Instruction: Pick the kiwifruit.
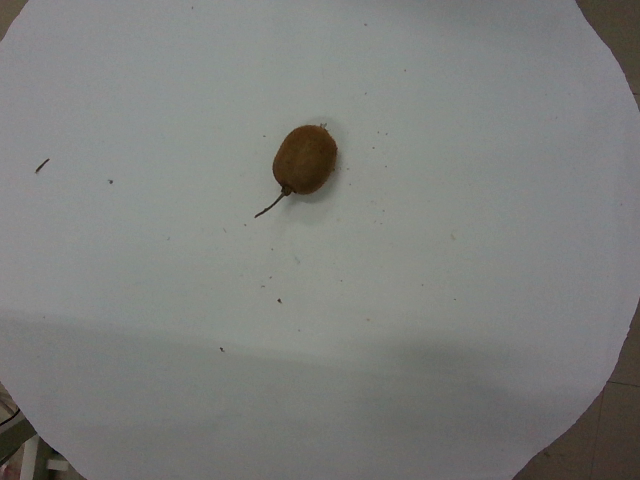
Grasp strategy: vertical